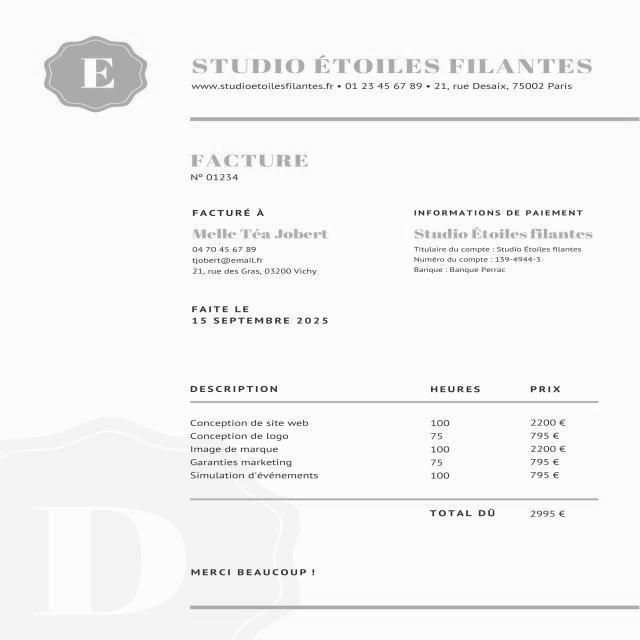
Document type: Invoice